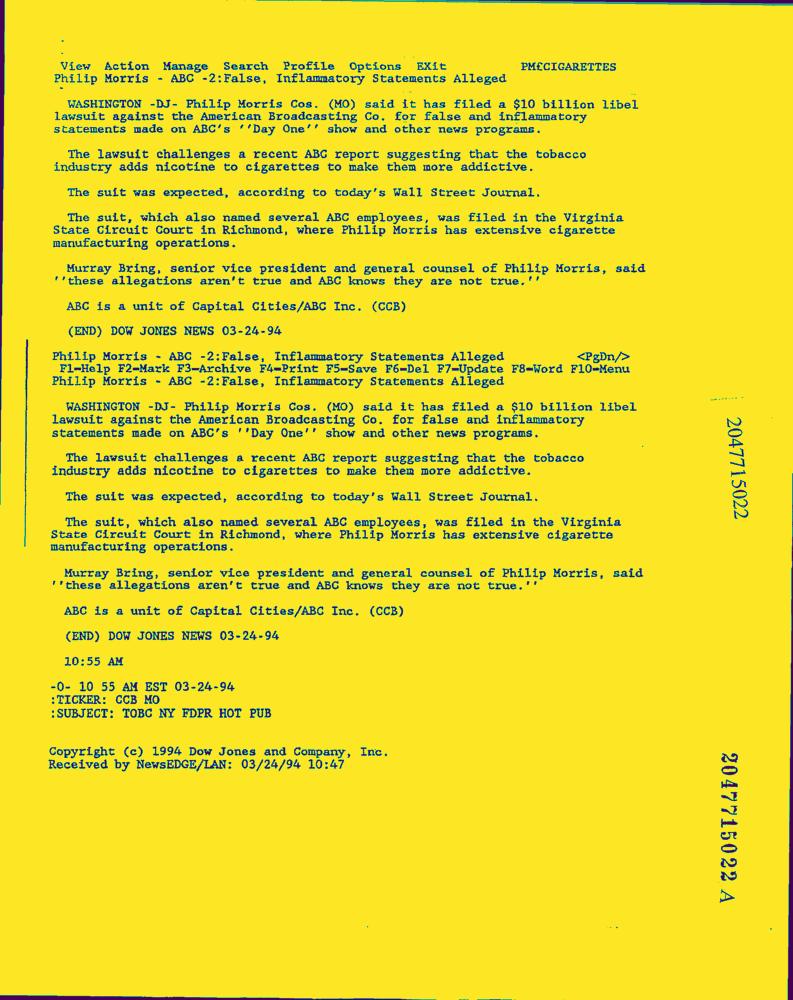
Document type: News-Article